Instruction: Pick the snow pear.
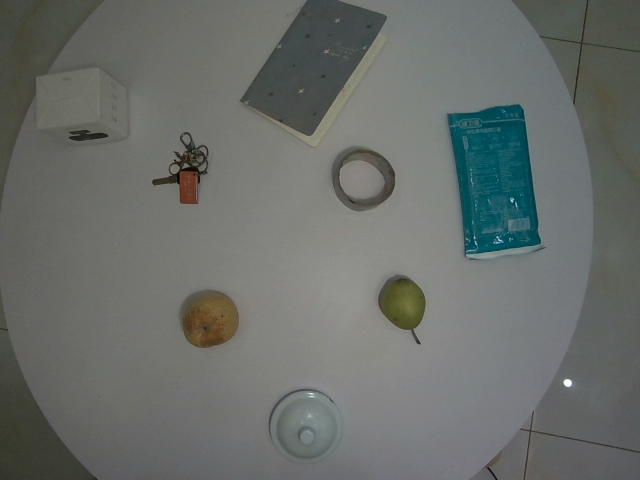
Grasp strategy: vertical